Question: What is the potential diagnosis?
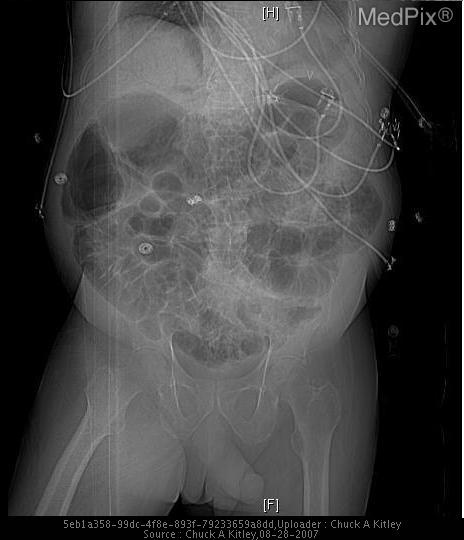
Answer: The possible diagnosis includes •  Mesenteric ischemia
•  Trauma
•  Small/Large Bowel obstruction
•  Infectious enterocolitis
•  Inflammatory enterocolitis
•  Post-operative
•  Medications, i.e. steroids, chemotherapy, immunosuppresants
•  Necrotizing enterocolitis (pediatric cases).